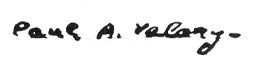
Signature of: paul valéry